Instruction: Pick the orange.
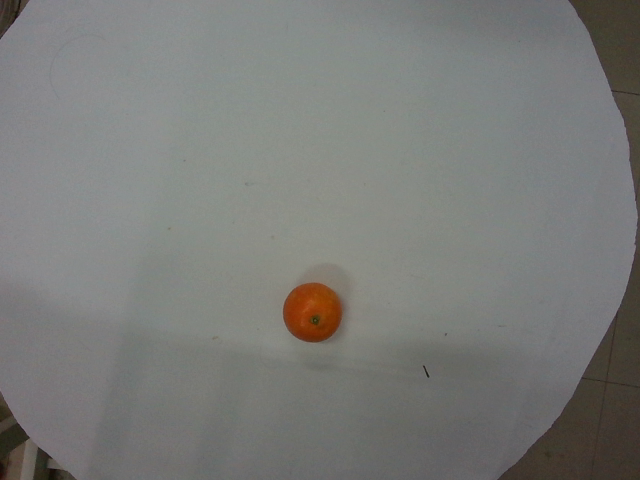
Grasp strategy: vertical